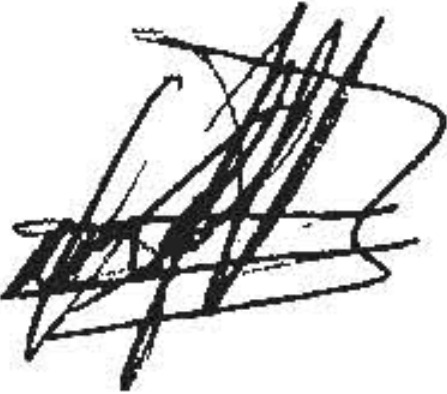
Signature of: josefina vázquez mota